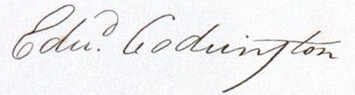
Signature of: edward codrington